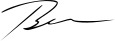
Signature of: beau biden